Question: What is the main concern?
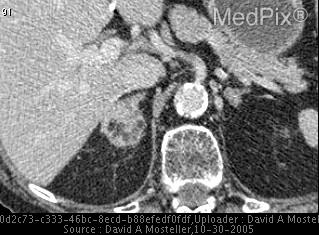
Answer: The findings suggest Patient noted to have a 3X3cm right adrenal mass with with a large fatty component and small focal areas of calcification.. 3x3cm heterogeneous right adrenal mass with a fatty component equal in grayscale to the subcutaneous fat.. The patient might have a history of 83 year old male presents with hematuria

PMHx:  NIDDM, HTN, HLP, COPD, skin cancer, stroke, macular degeneration, and mycosis fungoides

PSHx:  Left hip replacement, appendectomy, laparotomy, intestinal blockade repair.